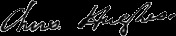
Signature of: christopher hughes